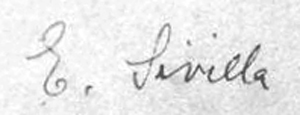
Signature of: emili sivillà torres